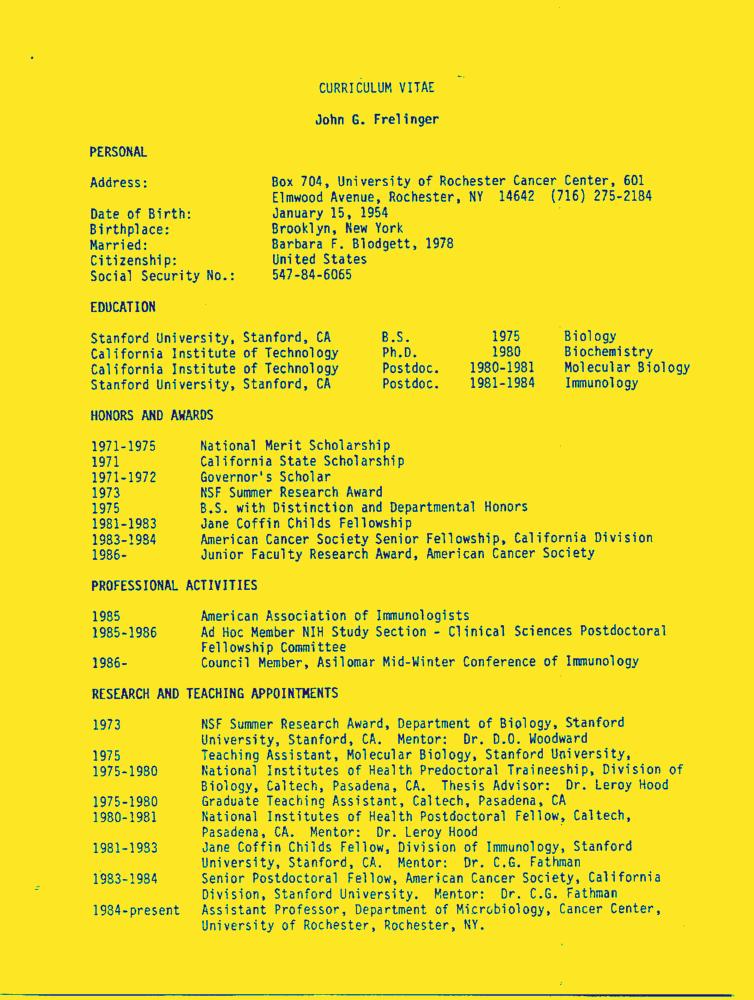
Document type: Resume-Doc